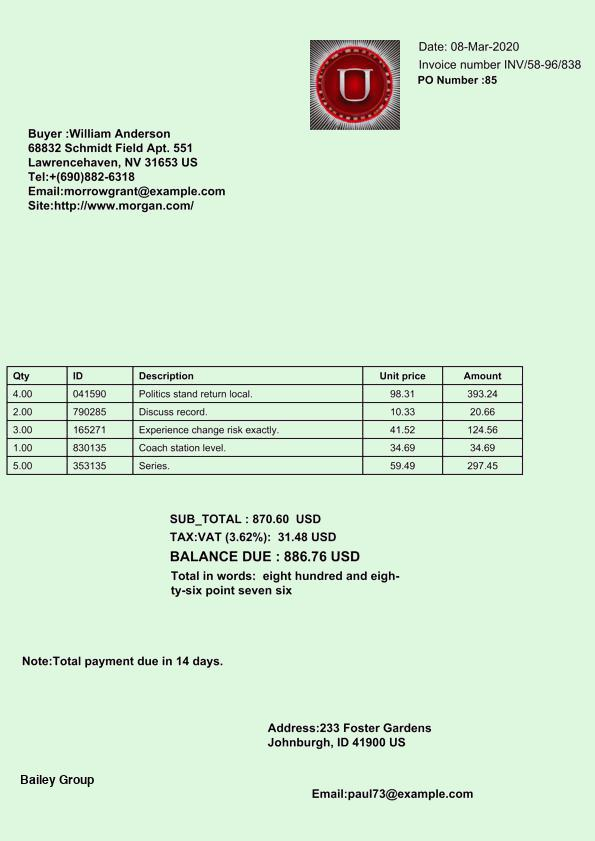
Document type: Invoice